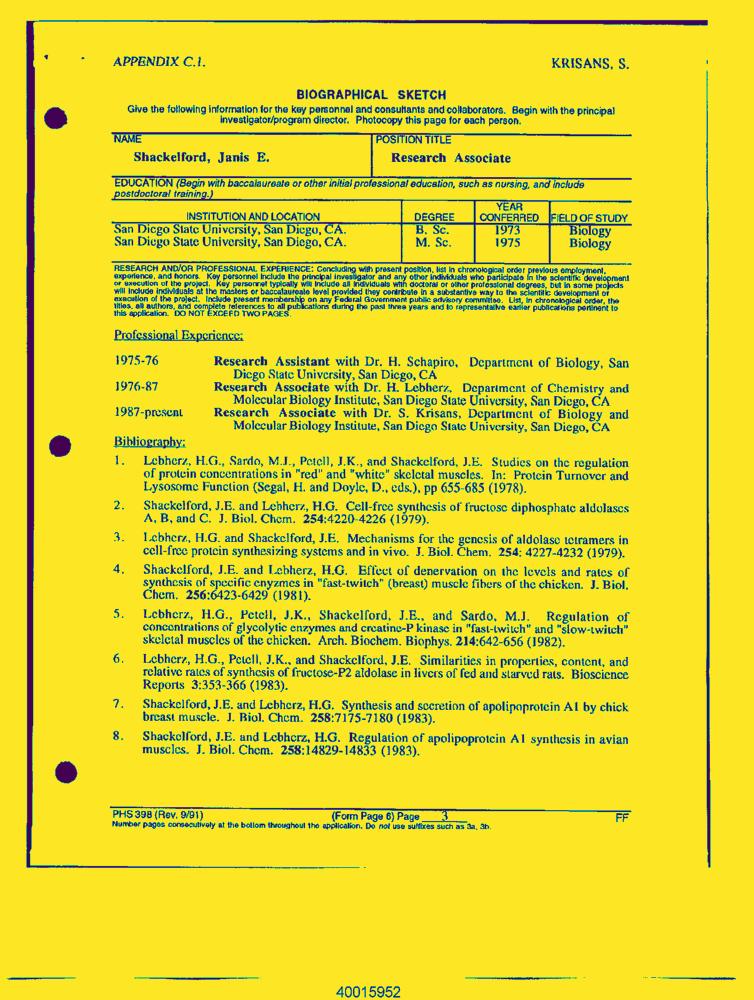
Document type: Resume-Doc